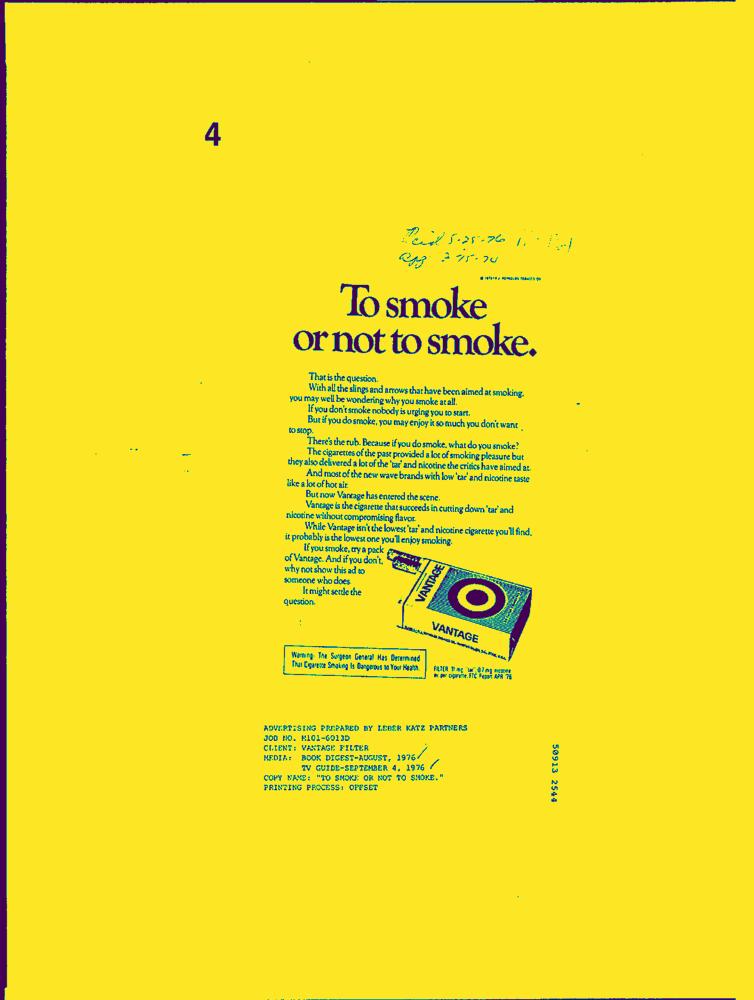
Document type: AD